Question: By what date must an appeal be filed according to the document?
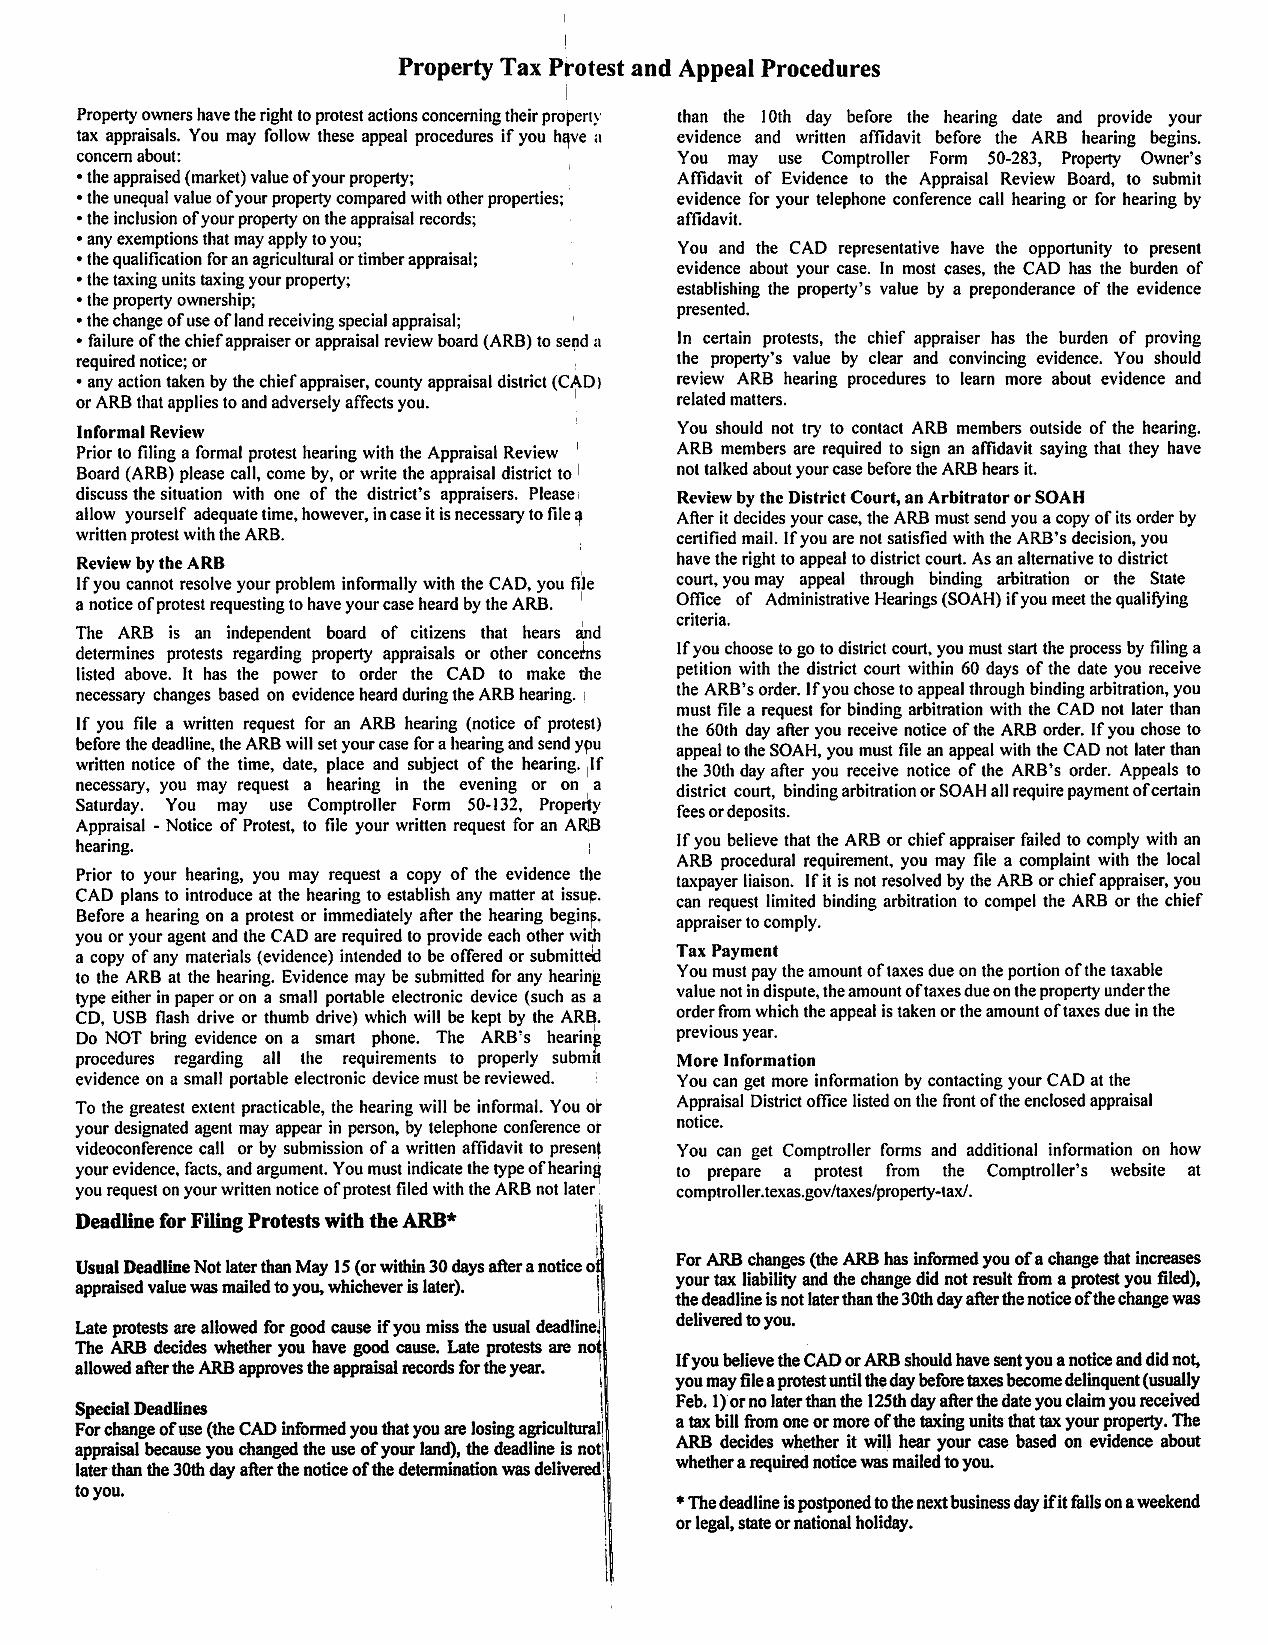
Answer: "May 15 (or within 30 days after a notice of appraised value was mailed to you, whichever is later)"